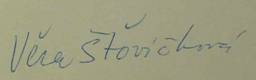
Signature of: věra šťovíčková heroldová